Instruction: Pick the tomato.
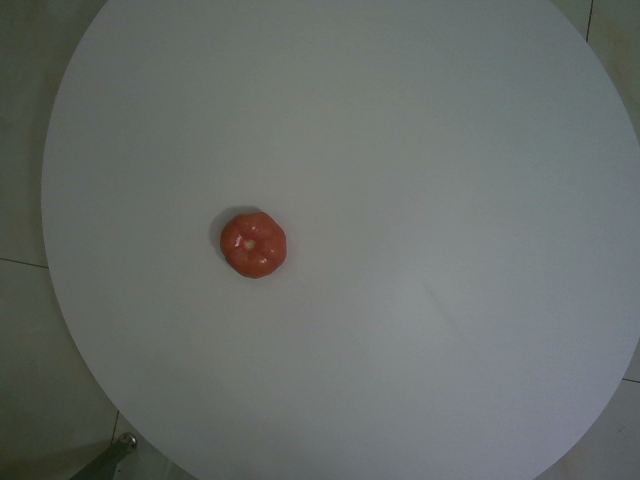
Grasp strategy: vertical